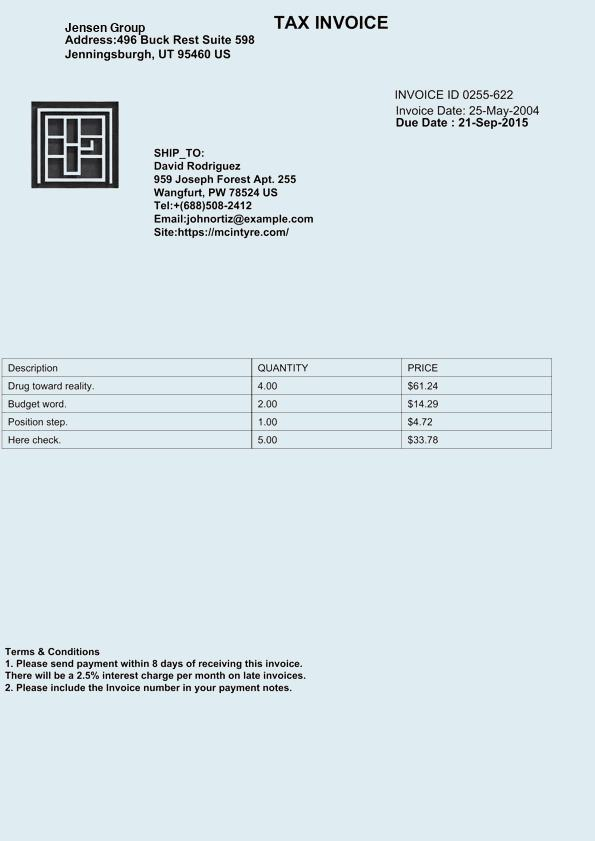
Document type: Invoice